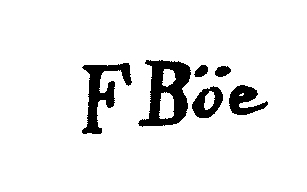
Signature of: frants diderik bøe